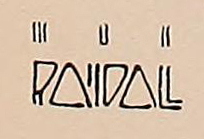
Signature of: mon randall